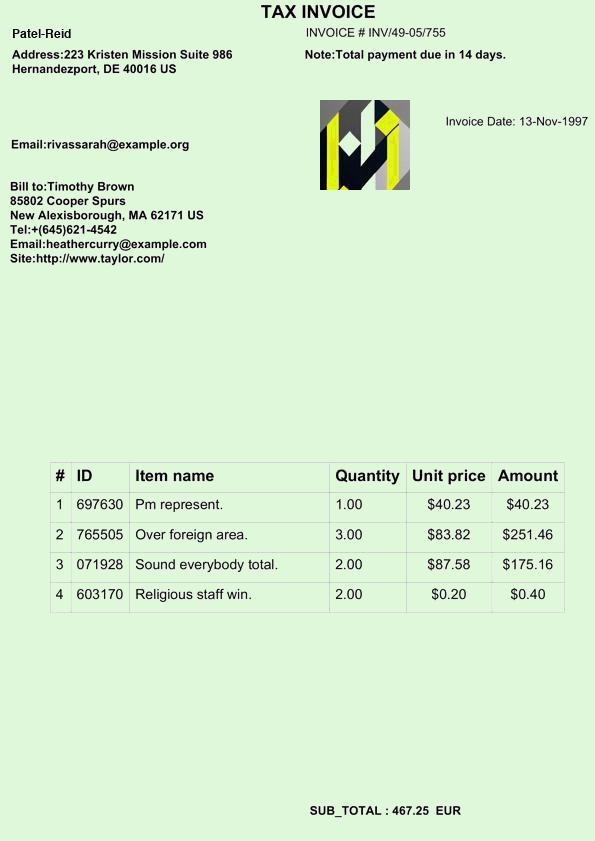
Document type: Invoice